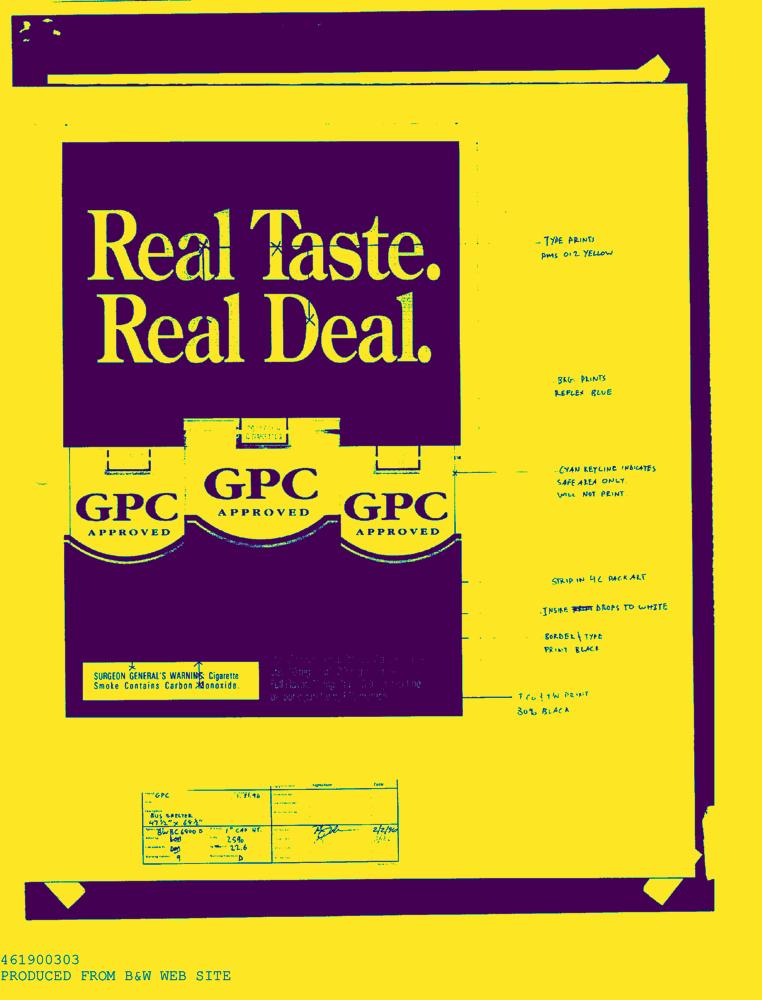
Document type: AD